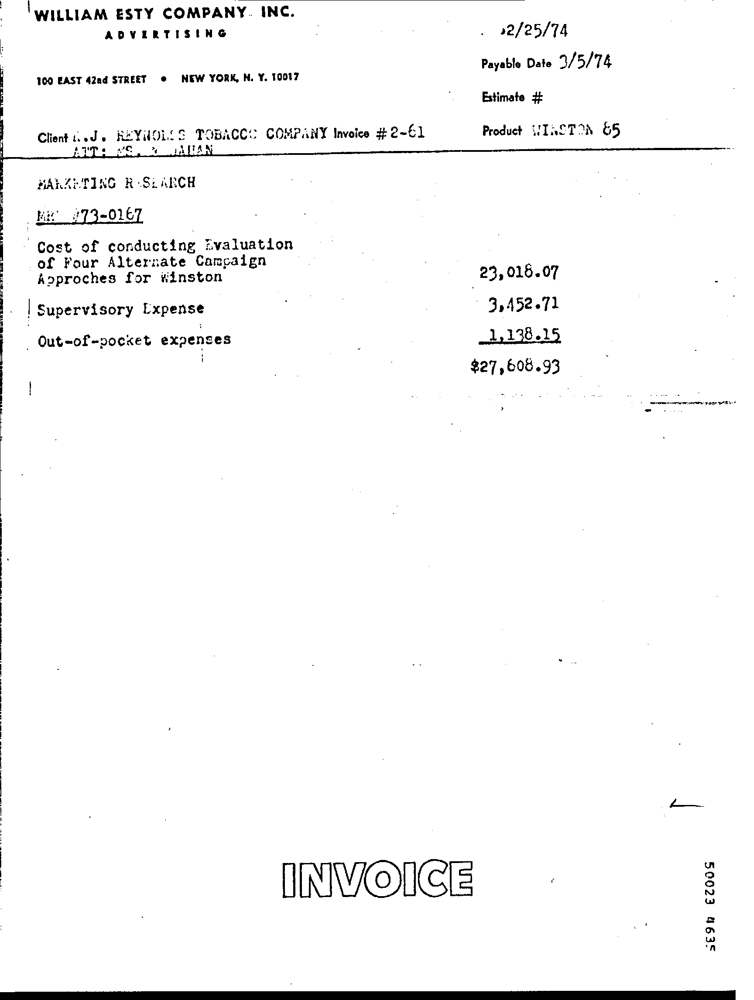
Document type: Invoice